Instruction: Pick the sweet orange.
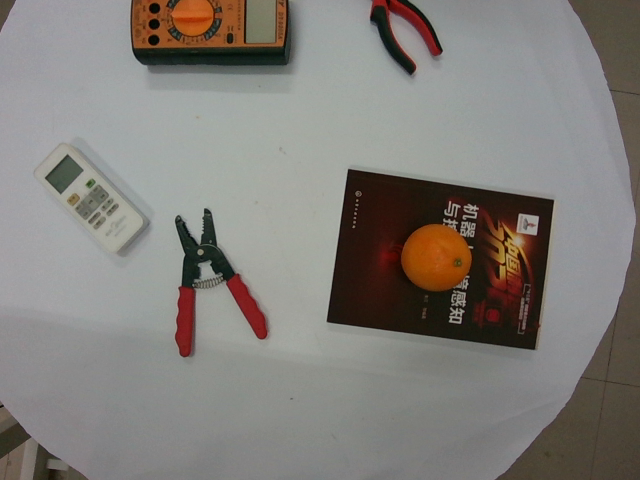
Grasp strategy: vertical